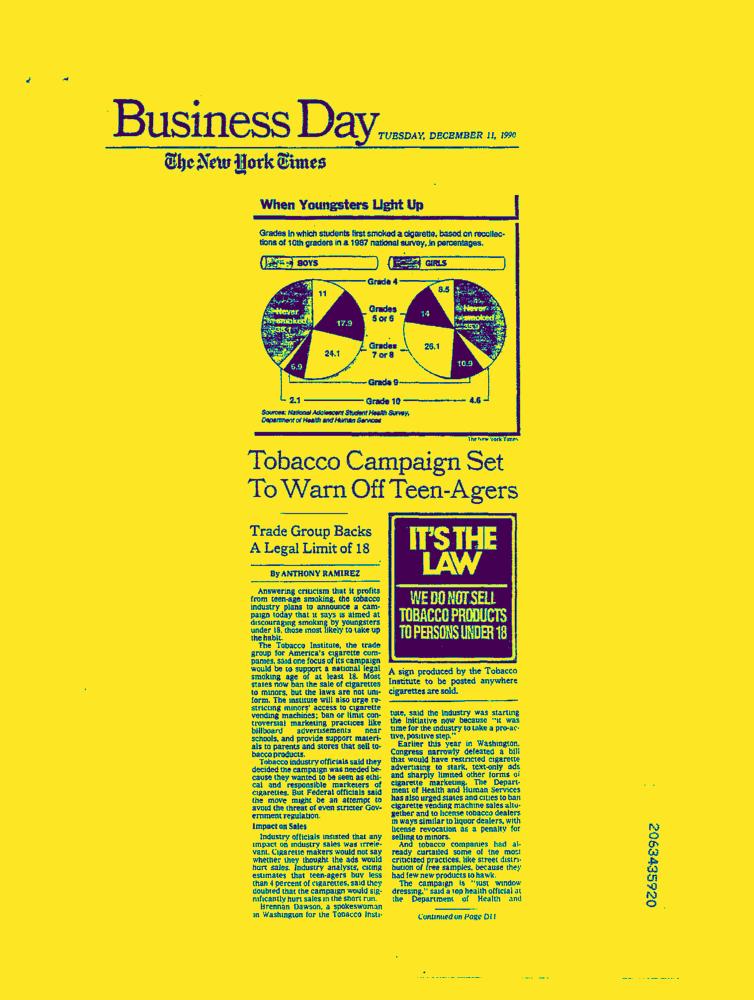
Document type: News-Article